Question: What was observed in the imaging?
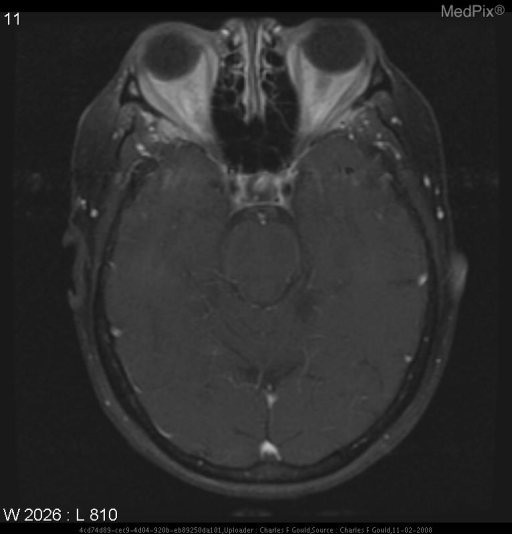
Answer: The imaging shows CT:  There is a berry aneurysm arising from the supraclinoid portion of the left internal carotid artery, measuring 16 mm AP x 13.5 mm CC x12 mm LAT with a 5-mm neck. The aneurysm projects medially and inferiorly from its origin and encroaches on the optic chiasm and pituitary fossa. The pituitary infundibulum may be displaced posteriorly.

MR:  The ventricles are the upper limits of normal in size. There is a mixed but primarily hypointense signal foci in the parasellar region to the left of midline superimposed over the sella.  On T2WI this has a hypointense signal similar to the signal void of the vesicle.  MR (T1W-Gd) shows enhancement.

MRA of the circle of Willis shows a flow void component and a central heterogeneous hyperintense signal component. Postgad T1WI shows heterogeneous enhancement of the aneurysm - due to complex flow.  This aneurysm extends into the sella turcica..